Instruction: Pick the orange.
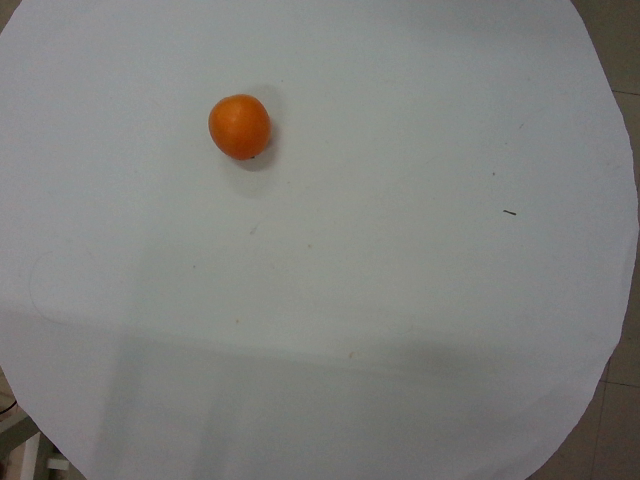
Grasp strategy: vertical